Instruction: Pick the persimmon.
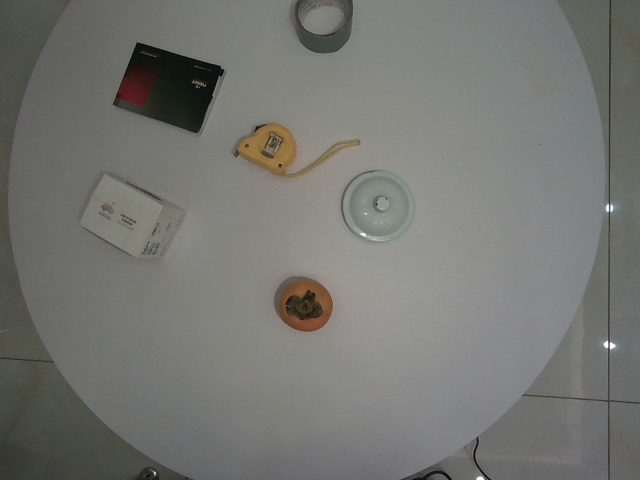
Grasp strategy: vertical